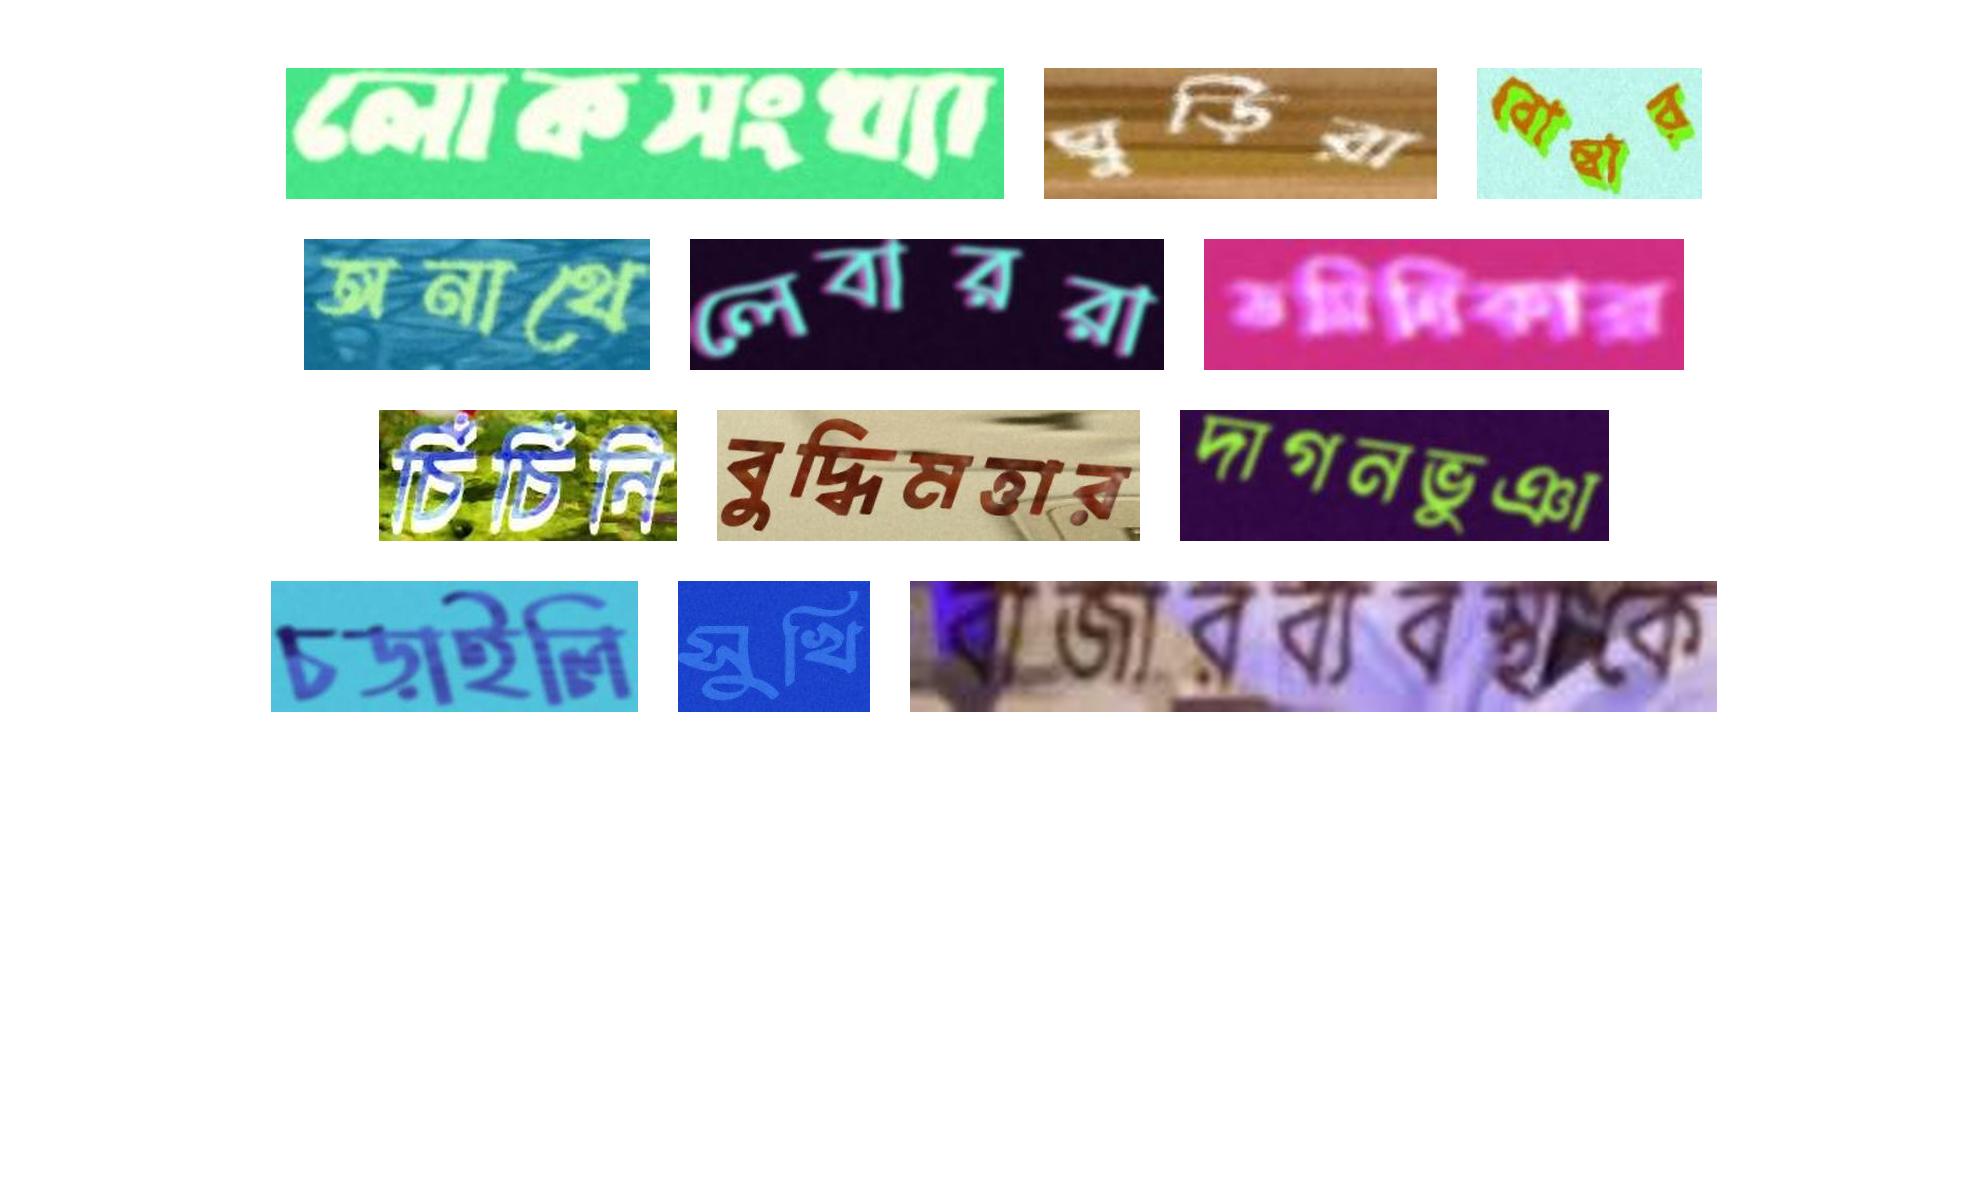
লোকসংখ্যা ঘুড়িরা বোম্বার
অনাথে লেবাররা ডমিনিকার
চিঁচিঁনি বুদ্ধিমত্তার দাগনভুঞা
চড়াইলি সুখি বাজারব্যবস্থাকে